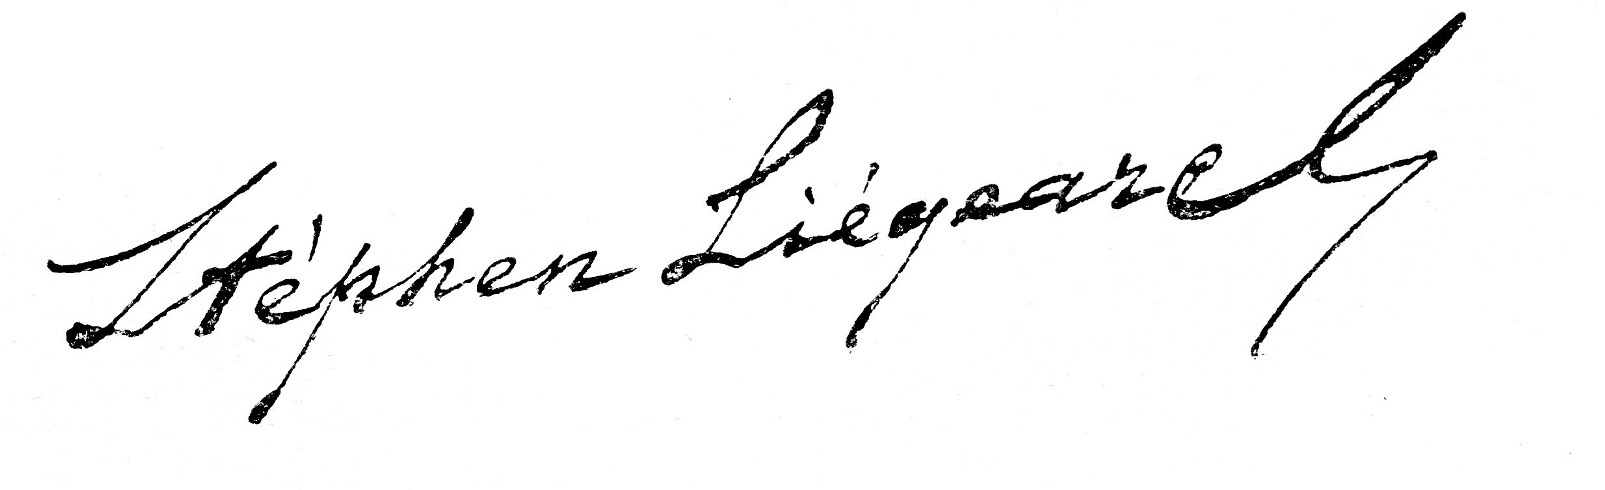
Signature of: stéphen liégeard